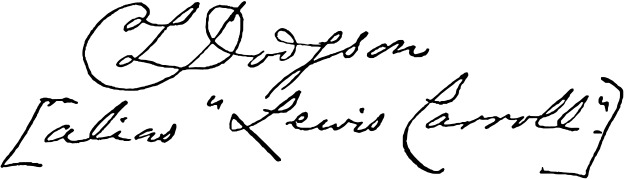
Signature of: lewis carroll